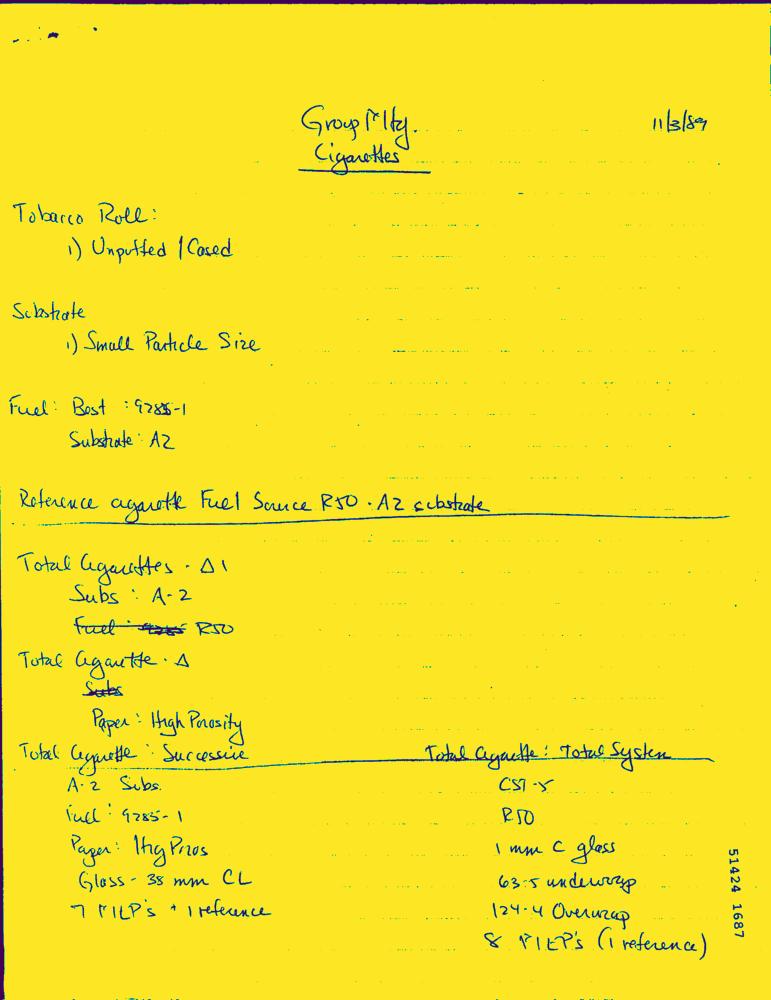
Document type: Hand-Written